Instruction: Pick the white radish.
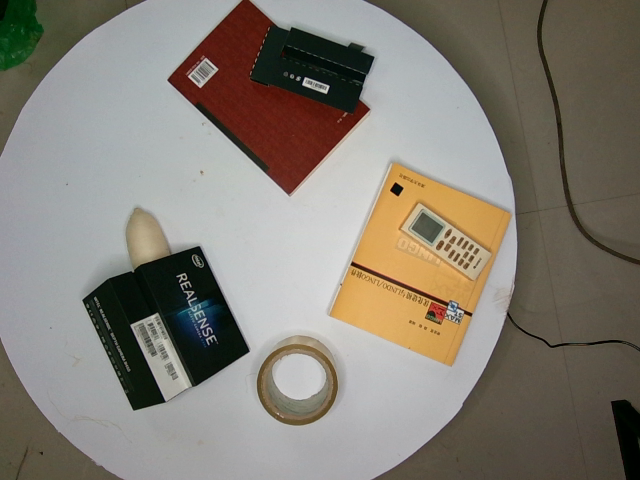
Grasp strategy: vertical